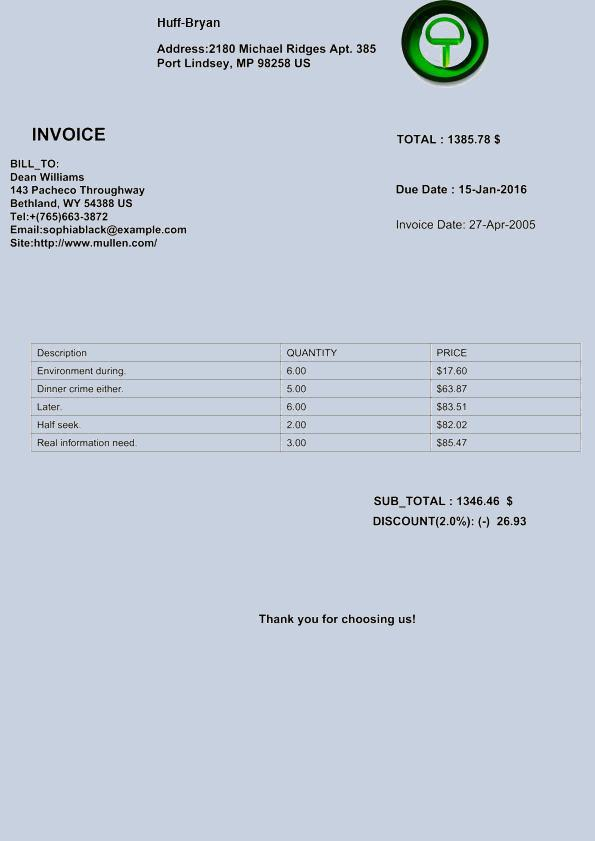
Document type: Invoice